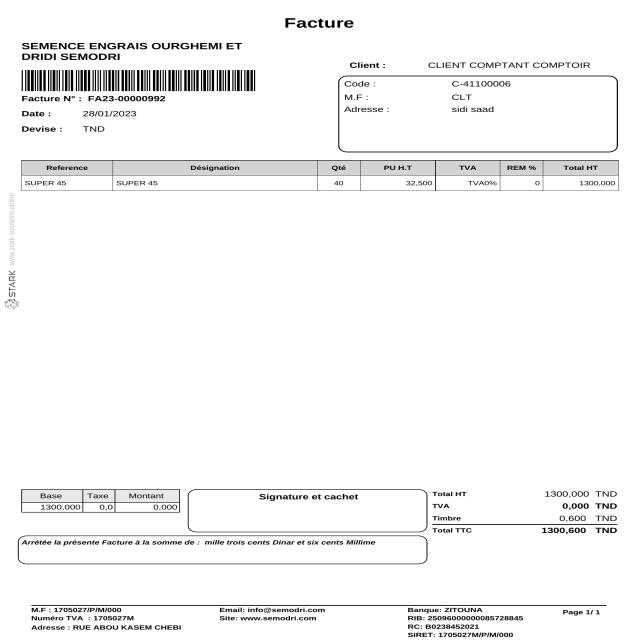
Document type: Invoice